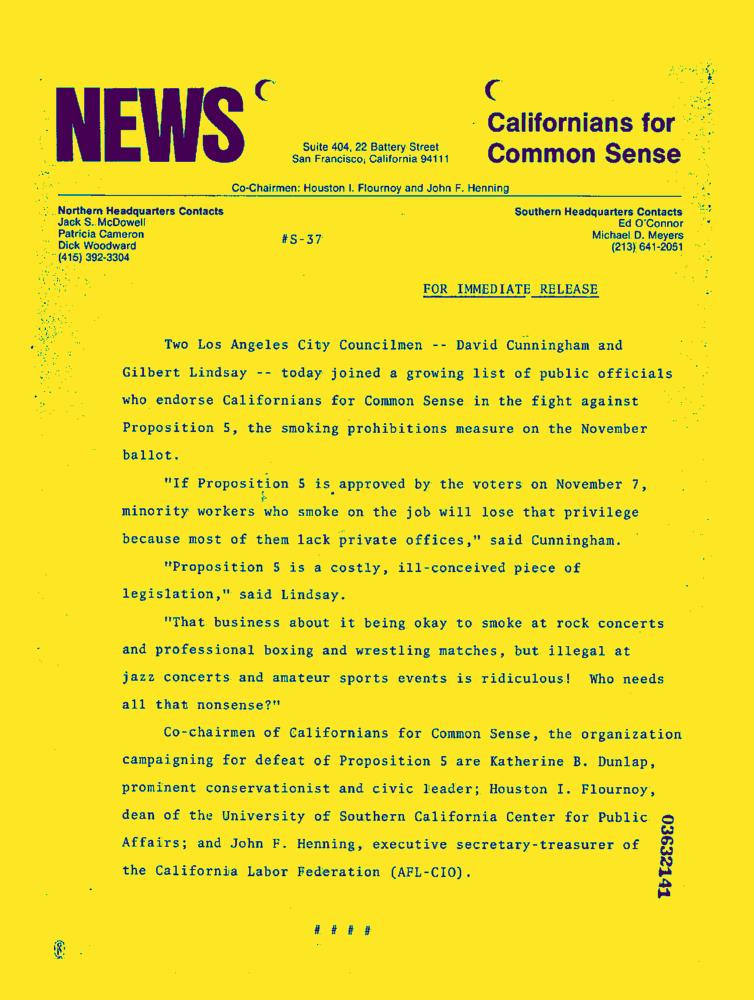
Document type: News-Article